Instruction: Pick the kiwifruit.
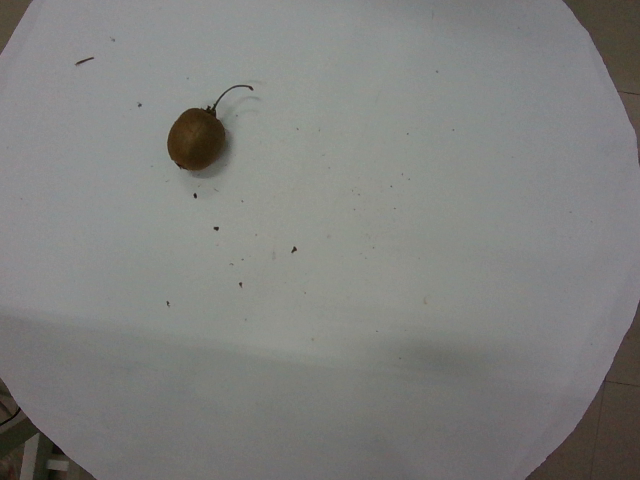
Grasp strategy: vertical